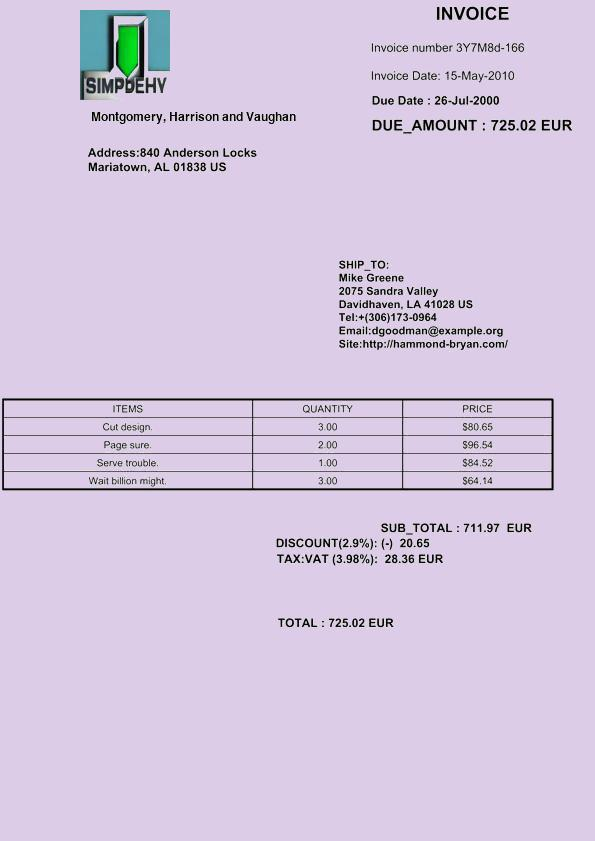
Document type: Invoice